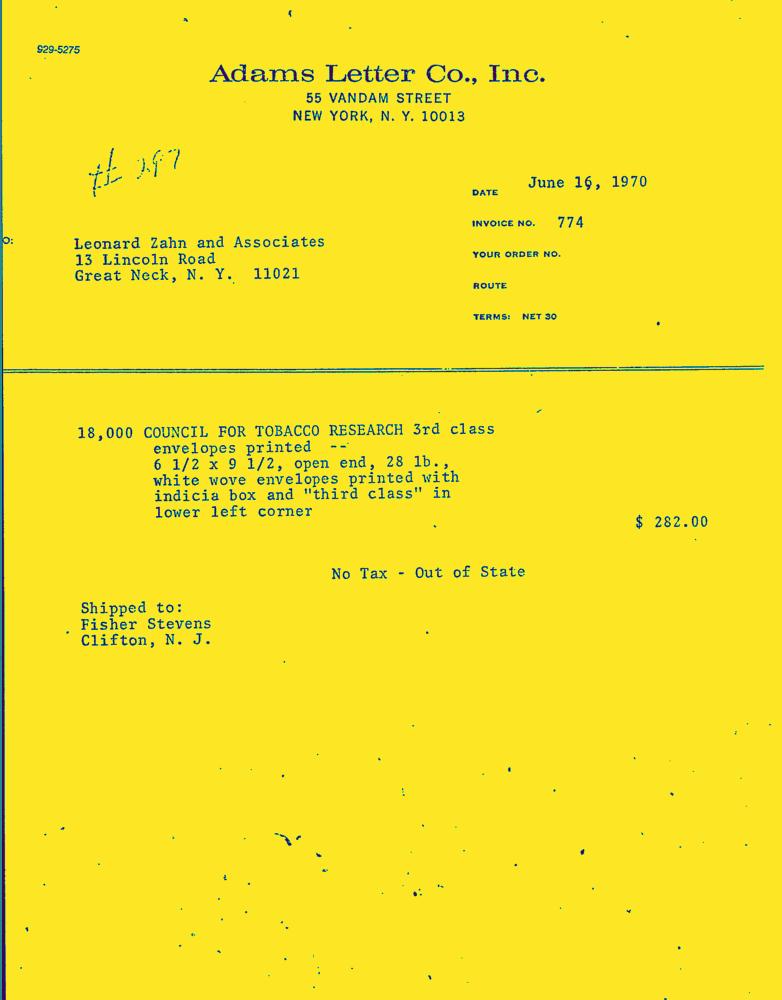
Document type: Invoice-Doc